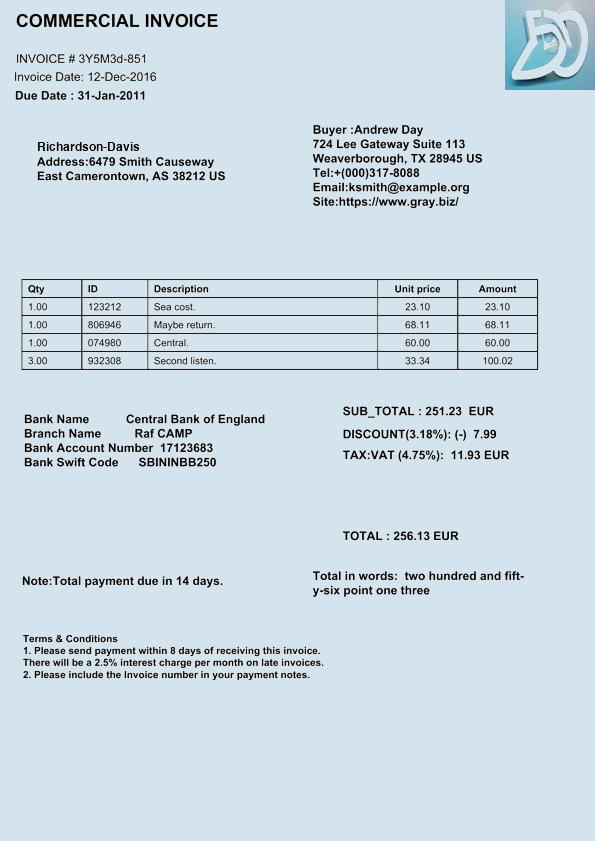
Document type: Invoice